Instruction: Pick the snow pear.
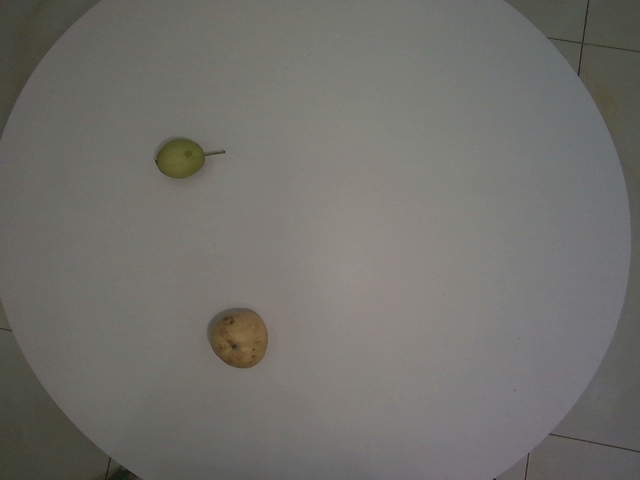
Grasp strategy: vertical